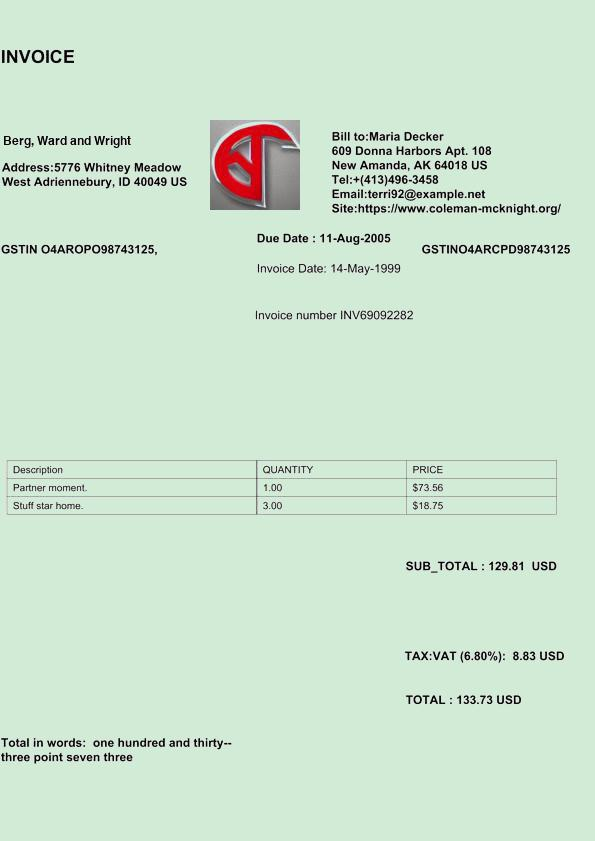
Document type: Invoice